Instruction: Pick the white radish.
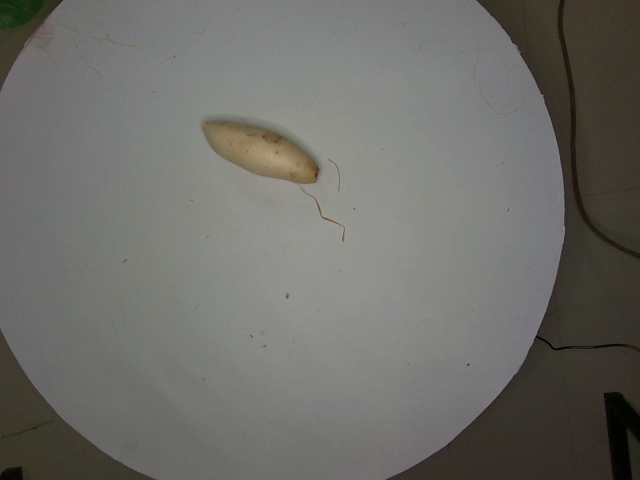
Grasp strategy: vertical